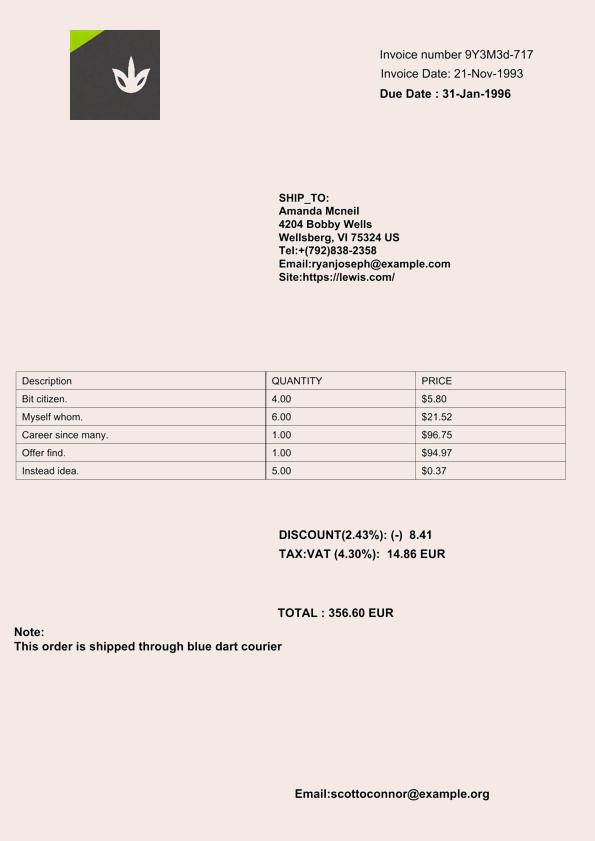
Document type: Invoice